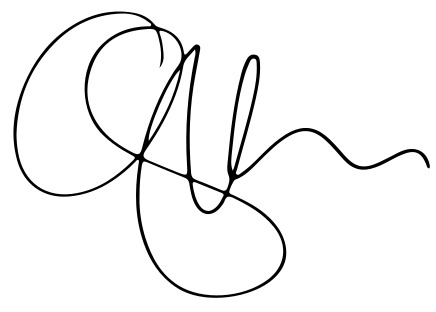
Signature of: gwen stefani